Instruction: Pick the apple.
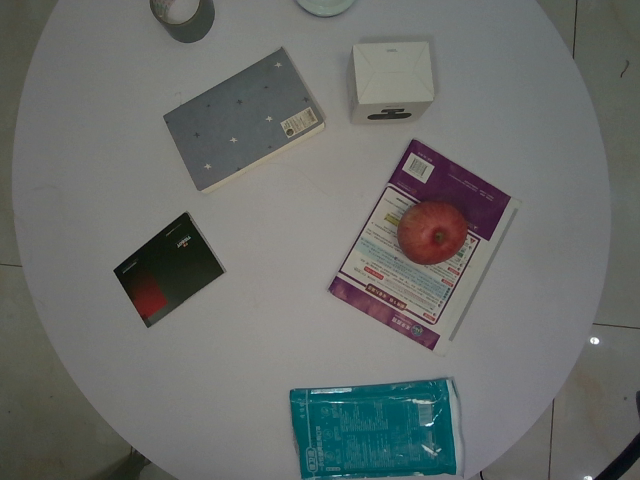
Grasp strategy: vertical